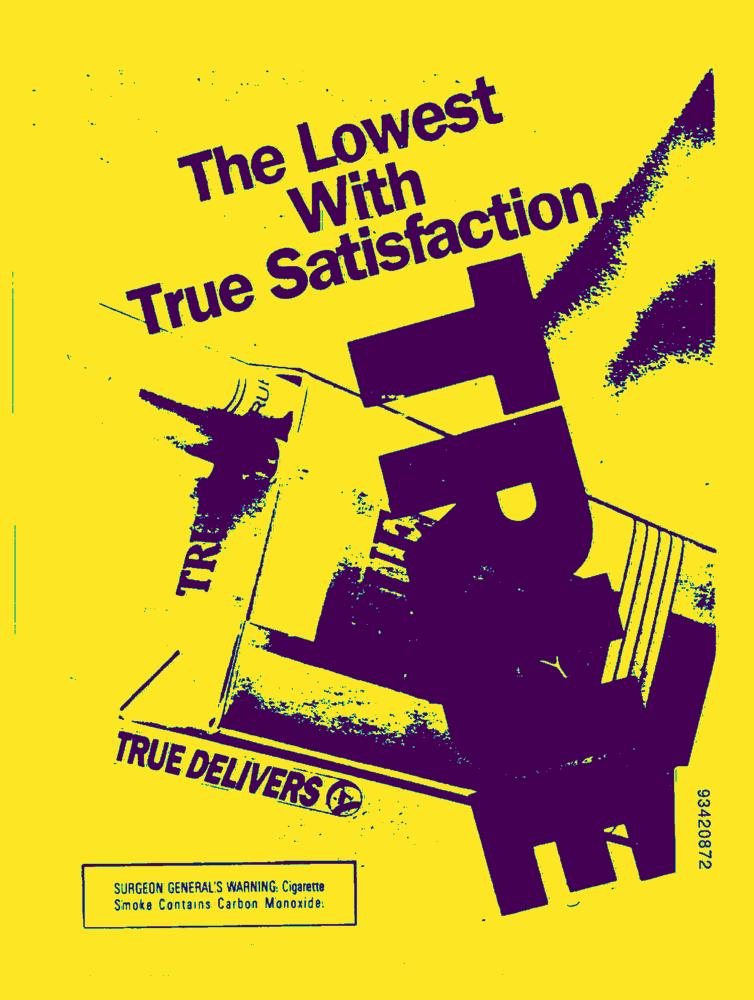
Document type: AD